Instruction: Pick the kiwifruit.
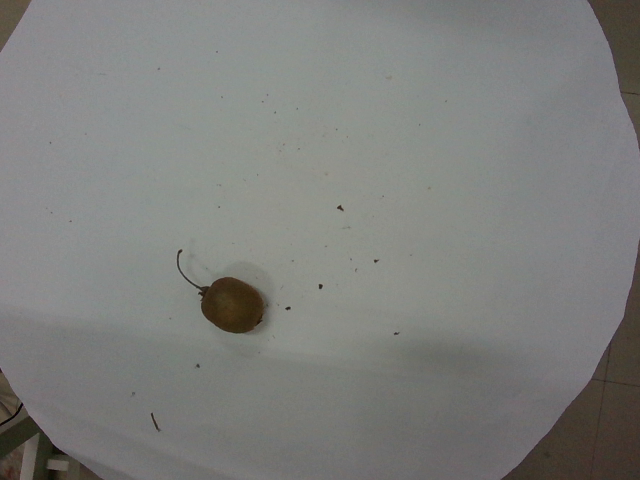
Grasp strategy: vertical